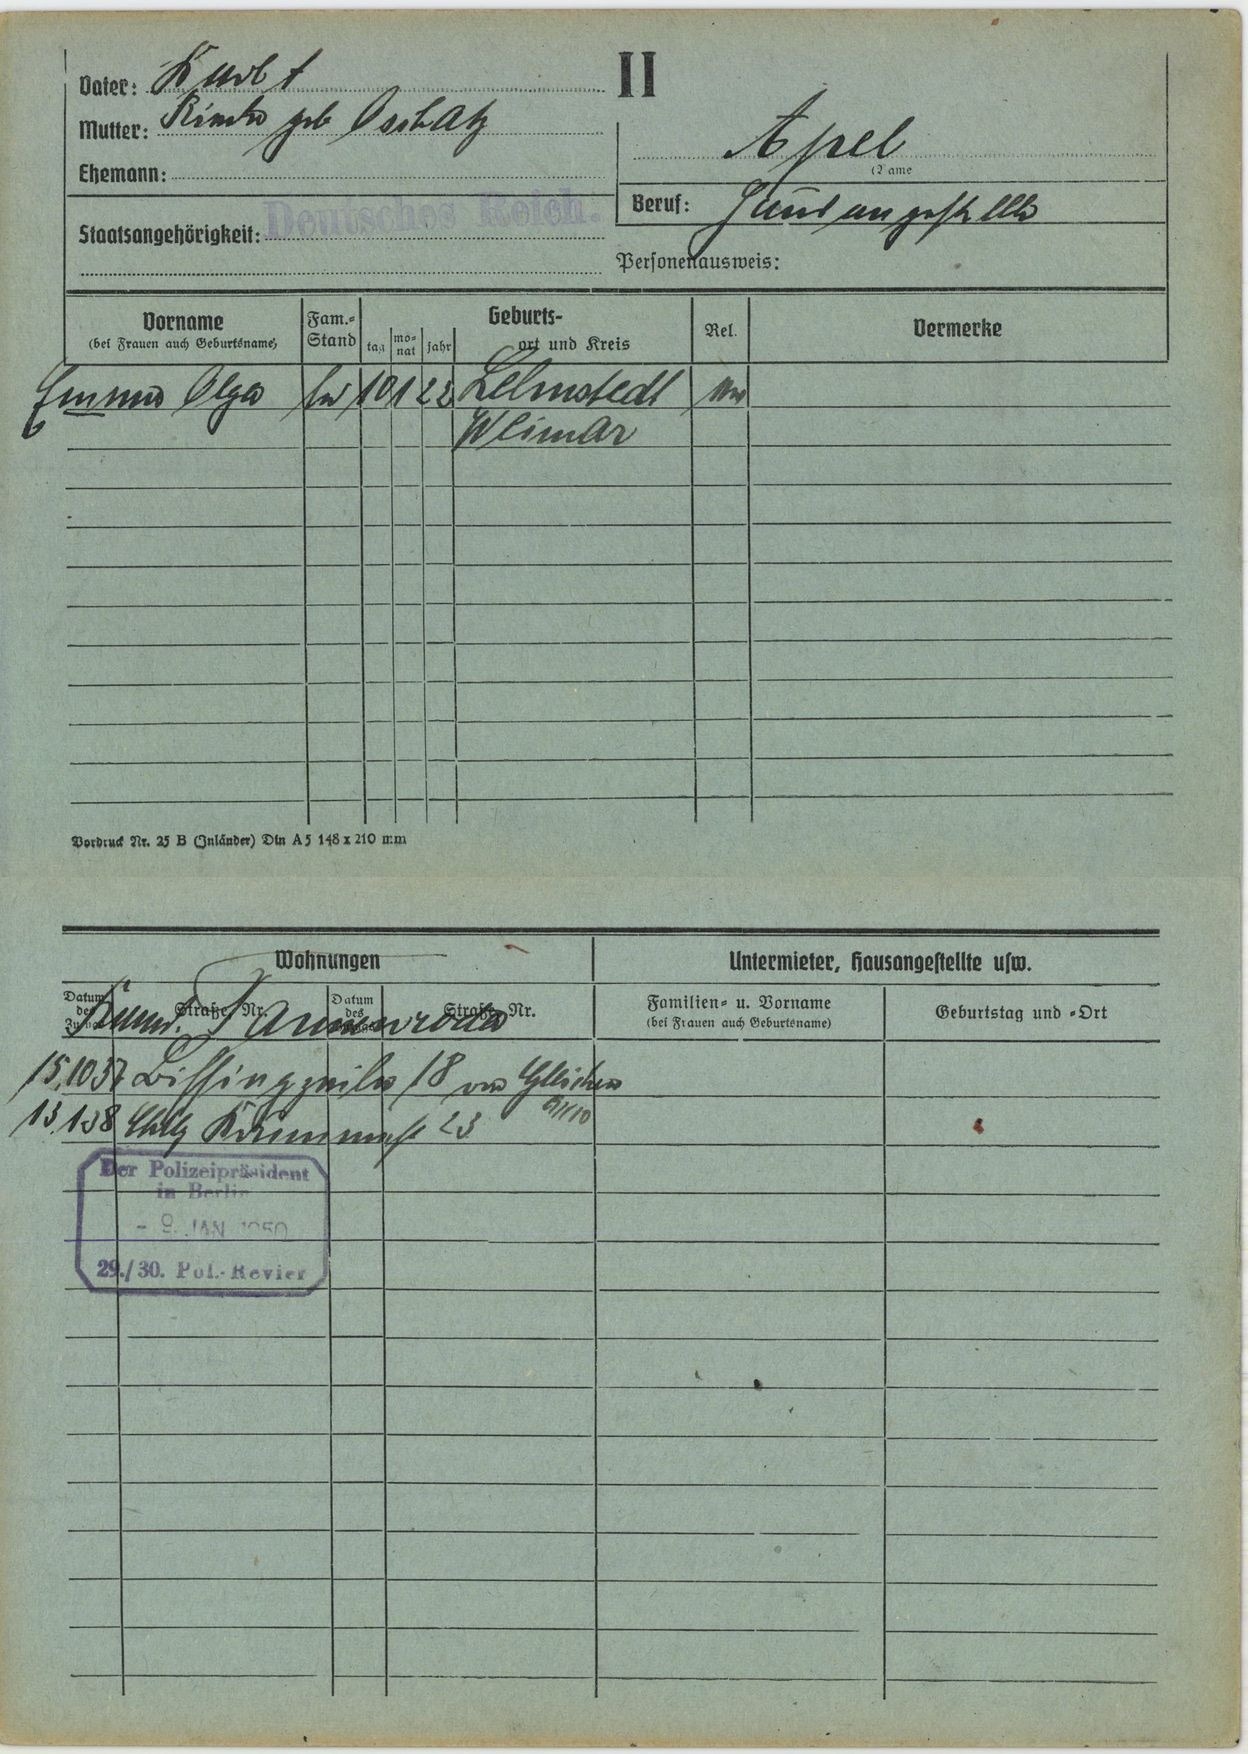
Apel